Question: Describe the condition in detail:
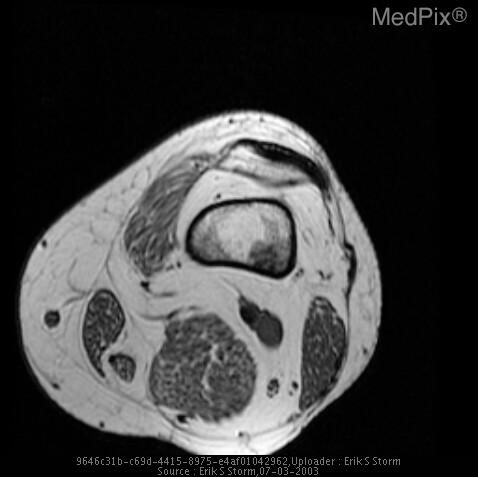
Answer: The disease is discussed as: Metastatic disease, or more simply "metastasis" (single) or "mestastases" (pleural) occur when a neoplasm (tumor) spreads from one part of the body to another.  There are three primary modes of spread:

local invasion or infiltration
blood-borne (hematogenous) dissemination
lymphatic spread

Hematogenous dissemination is the most common and usually the most serious type of tumor spread.  Most solid tumors larger than 4-5 milimeters in size grow their own blood vessels. [See Angiogenesis - http://rad.medpix.net/medpix/radpix.html?mode=single&recnum=2733 ]  The tumor has "angiogenic" factors that stimulate blood vessels.  Many of these same tumors also have angioinvasive factors that allow the tumor to penetrate through vessel walls.  Therefore, the tumor is richly vascularized - giving it a path to the systemic circulation; and, once the tumor "embolizes" the small tumor fragments are able to erode through the vessel and implant into the surrounding tissue.  Thus creating a metastatic deposit.

There is a "cascade" theory for tumor embolization and metastasis.  Blood from the gut is "filtered" in the liver, and gastrointestinal metastases usually begin in the liver before they spread to other organs.  The lung filters all of the systemic blood as it passes through, and metastatic disease here is common from all tumor sources.  Brain and bone metastases usually occur after the lung has been affected - at least in theory.  Some solid organs are affected more than others merely because they filter more blood - like the kidney, adrenal gland, and brain.